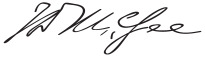
Signature of: thomas d arcy mcgee